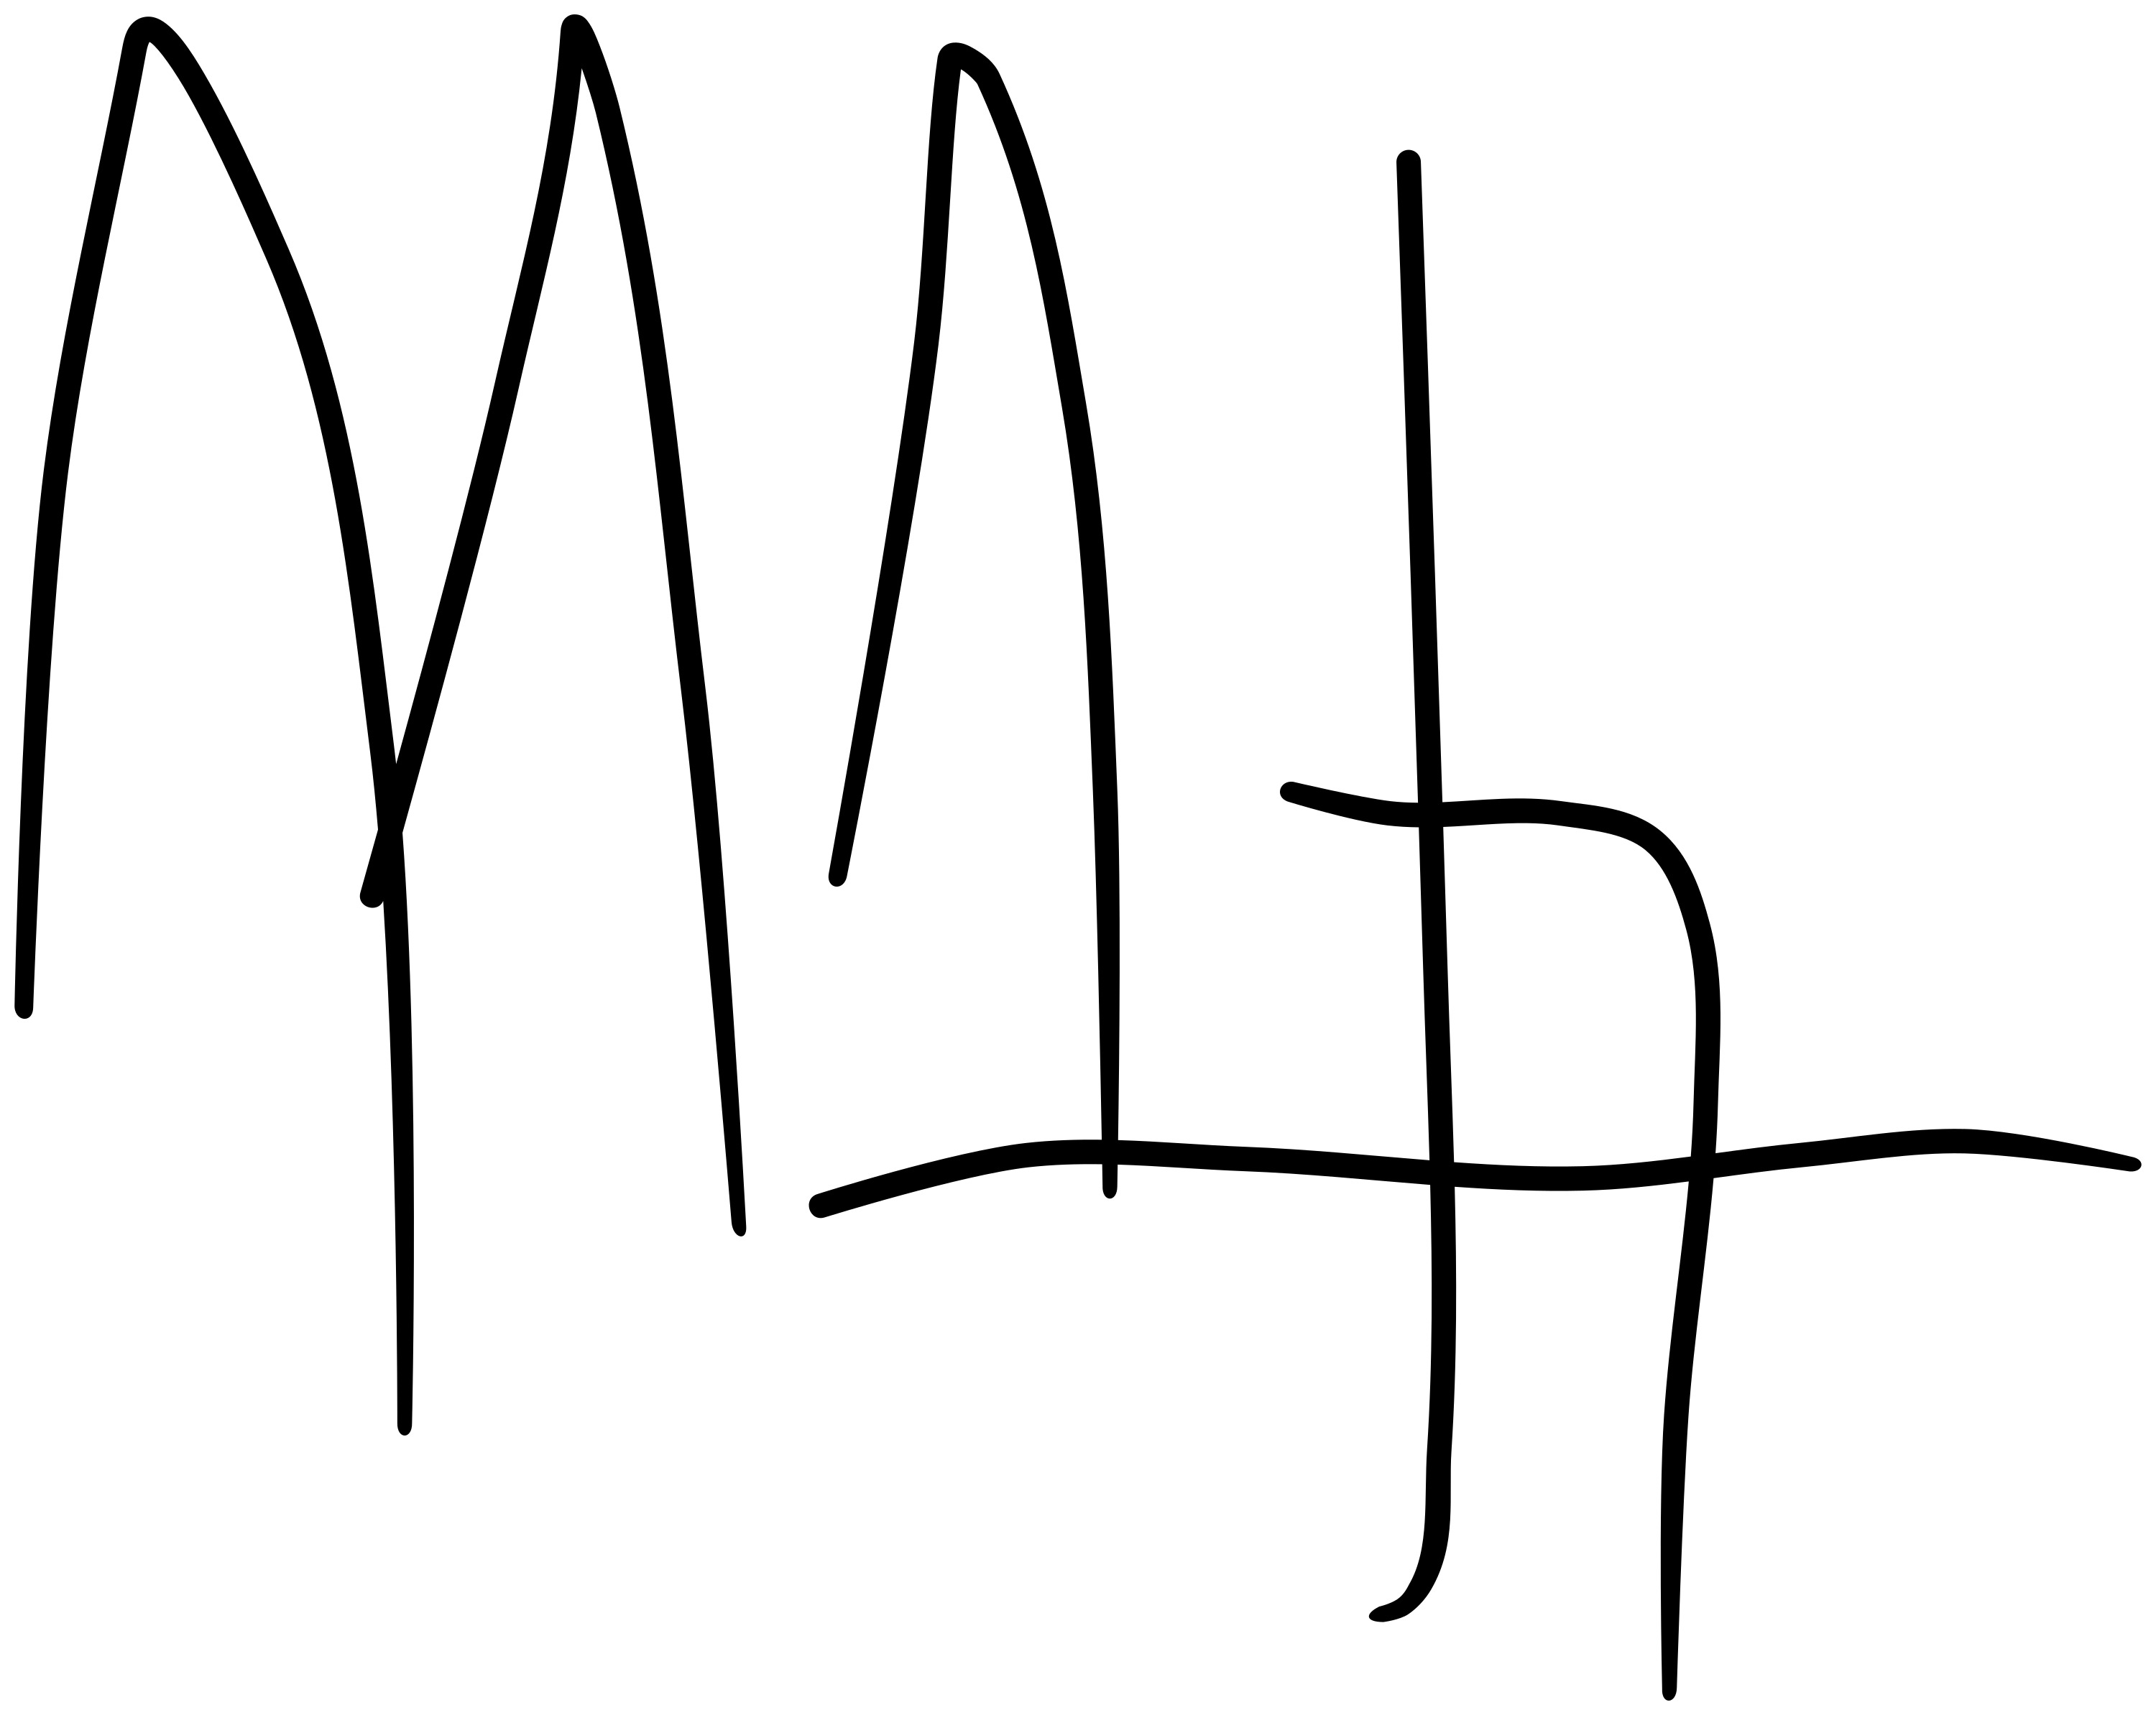
Signature of: alberto undurraga